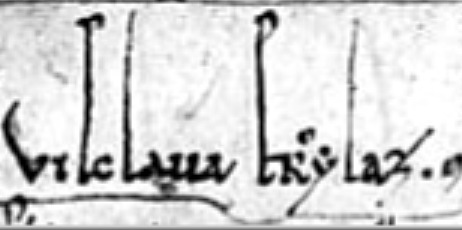
Signature of: visclavara froilaz de traba